Question: Explain the disease:
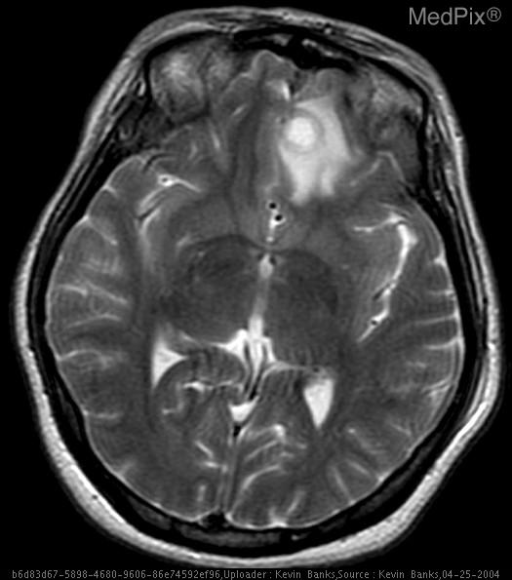
Answer: The disease is discussed as: Cysticercosis is a parasitic infection caused by Taenia solium, the pork tapeworm, which is endemic to Central and South America, southern Africa, and Asia. The prevalence is often higher in rural areas, particularly where pigs are raised and poor sanitary conditions prevail. Humans develop cysticercosis by ingestion of foods contaminated with the parasites eggs (typically fruits & vegetables), not from eating pork infected with the parasite itself as is popularly believed. Thus, individuals who have never eaten pork can still acquire cysticercosis.

Once eggs are ingested by humans, the embryos are released in the small intestine and invade the bowel wall. They then disseminate hematogenously and develop into cysticerci over a period of 3-8 weeks. Cysticerci are liquid-filled vesicles consisting of a membranous wall and a nodule containing the invaginated scolex. The scolex has a head armed with suckers and hooks and a rudimentary body. Humans with cysticercosis are incidental dead end hosts.

The most prominent manifestations of cystircercosis infection involve the CNS, a syndrome referred to as neurocysticercosis (NCC) and it is thought to be the most common parasitic infection of the brain.  Clinical syndromes of cysticercosis are therefore often divided into neurocysticercosis and extraneural manifestations.

80% of neurocysticercal infections are asymptomatic. Consequently, many cases are found accidentally during imaging procedures or at autopsy. When symptoms due occur, they may be due to mass effect, an inflammatory response, or obstruction of foramina and ventricular system of the brain.

Cysticerci that enter the CSF do not initially cause much inflammation. The host develops immune tolerance to the parasite, and cysticerci can remain in this stage for years without eliciting symptoms. Clinical manifestations frequently develop when an inflammatory response develops secondary to a degenerating cysticercus. It is not known what triggers this degeneration, but after a number of years the cyst loses its ability inhibit the host immune response. Peak presentation with NCC is estimated to occur 3-5 years after infection. After a variable period of degeneration, cysts become calcified and inactive. Once inactive, they may cease to cause symptoms or may serve as a focus for epileptic activity.

Active parenchymal disease is the most common form of NCC and is present in >60 percent of patients. Cysticerci tend to lodge in the cerebral cortex or basal ganglia. The cysts are usually <1 cm. Patients with parenchymal NCC frequently present with seizures, occurring in 50-80% of patients. In many endemic countries, NCC is the most common cause of adult-onset epilepsy. Because of NCC, the prevalence of epilepsy is almost twice as high in developing countries as it is in the Western world.

Neurologic examinations are usually normal, but focal neurologic signs or headache may be present. Patients rarely have fever or signs of meningeal irritation. If a patient has massive numbers of cysts in the brain parenchyma, an intense immune reaction can occur, resulting in encephalitis. This reaction can occur spontaneously or it can be provoked by therapy. This presentation is most common in children and young females for unknown reasons.

Cysticerci that lodge in the subarachnoid space may grow to 10 cm or more since they are not limited by pressure from the brain parenchyma. Cysticerci can also develop in the ventricles of the brain, either floating freely in the ventricular cavity or attached to the choroid plexus, and is seen in only 10-20% of cases. Mobile cysts in the forth ventricle can occasionally cause intermittent obstruction, leading to episodes of sudden loss of consciousness related to head movements (Bruns' syndrome).    Involvement of the spinal cord occurs in approximately 1-3% of cases of NCC. Spinal cysticerci can be intramedullary or located in the subarachnoid space.

Extraneural cysticercosis typically involves the eye, muscle, or subcutaneous tissue. Patients with ocular involvement may have parasites located in the subretinal space or vitreous humor. These are often asymptomatic, but inflammation around degenerating cysticerci can threaten vision by causing chorioretinitis, retinal detachment or vasculitis and therefore this entity should be excluded before initiating therapy. Cysticerci also have a predilection for muscle or subcutaneous tissues, however, cysticerci at these sites are usually asymptomatic.

Calcified cysticercal lesions in muscle or subcutaneous tissue may be seen on routine skeletal radiographs or intracranial calcifications may be seen on skull x-rays.  Any case of suspected NCC needs to be evaluated with a CT scan or MR imaging. The appearance depends upon the location and stage of the lesions and upon the host immune response. In parenchymal NCC, viable cysts are seen as nonenhancing hypodense lesions. Degenerating cysts may enhance with contrast and may have variable degrees of surrounding inflammation. Old cysts often appear as calcified lesions.  MRI is preferred over CT scanning, since MRI is more sensitive in detecting small lesions, brainstem or intraventricular lesions, and is better at visualizing the scolex. MRI is also more useful in evaluating degenerative changes in the parasite. However, CT scanning is better at detecting small areas of calcification.

A number of different serologic tests have been developed to aid in the diagnosis of cysticercosis. Some tests detect anticysticercal antibodies, and others identify cysticercal antigens. Some can only be performed on blood, while others can done on other fluids, such as CSF or saliva. As with all serologic tests, results need to be interpreted with caution in individuals from highly endemic areas where a positive serology may be due to past infection and may not prove current active disease.